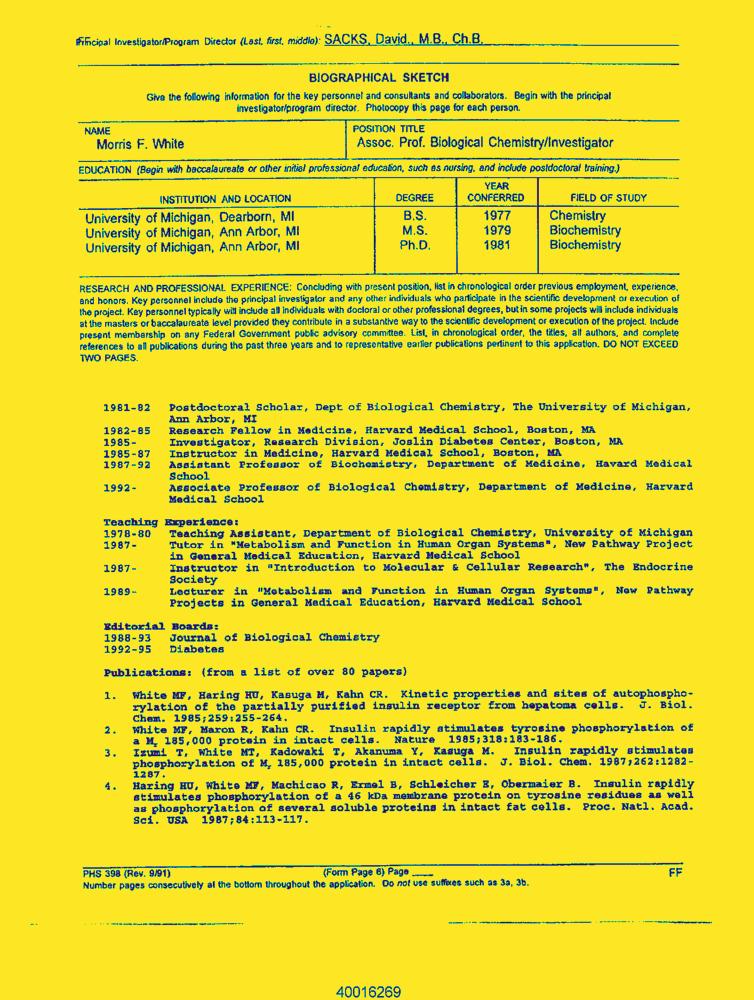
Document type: Resume-Doc